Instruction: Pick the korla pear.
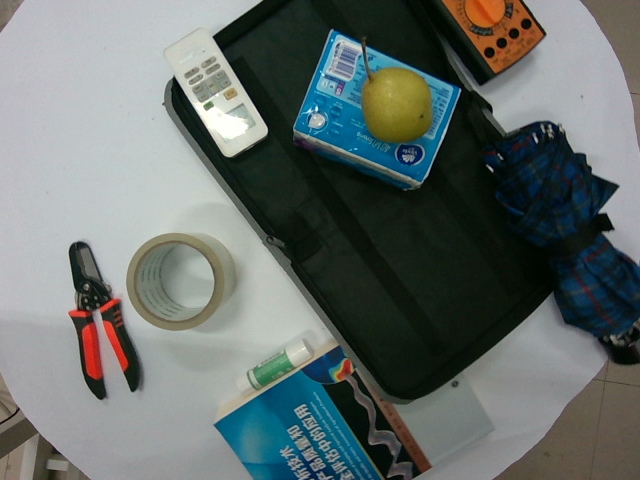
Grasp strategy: vertical